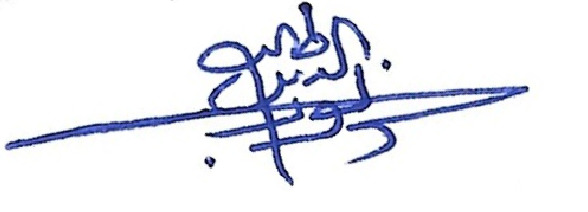
Signature of: nour eddin taleb